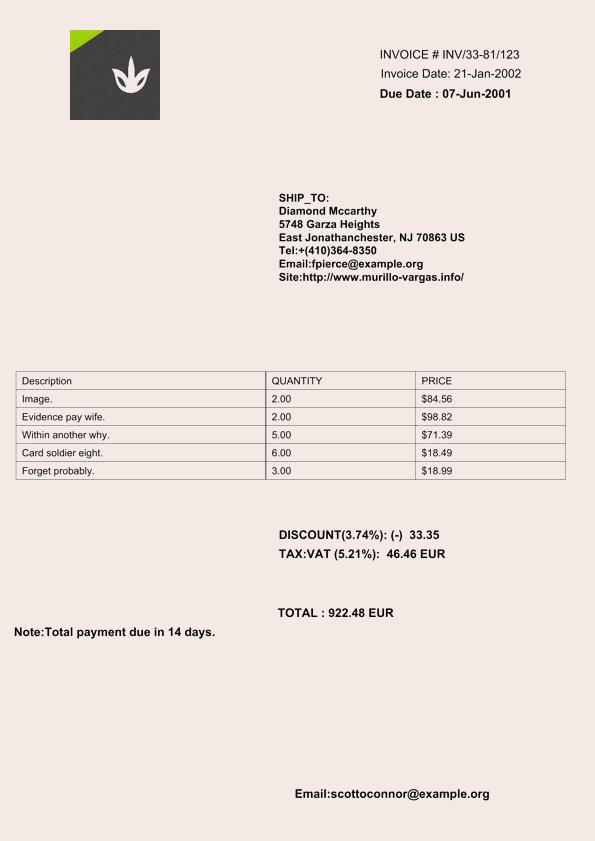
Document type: Invoice